Question: What is the suspected problem?
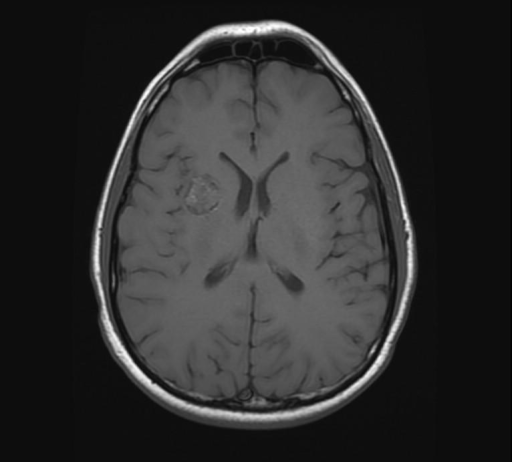
Answer: The findings suggest •  Heterogeneous signal lesion - mixed iso and hyperintense on T1WI
•  Hyperintense on T2WI - in the region of the right lenticular nucleus, anterior limb of the right internal capsule, and external capsule
•  Hypointense rim on T1WI that “blooms” on T2WI
•  No mass effect
•  Minimal enhancement seen post-gadolinium. A mixed heterogeneous signal lesion that is mixed iso and hyperintense signal on T1WI is seen in the region of the right putamen, anterior limb of the right internal capsule, and external capsule.  A surrounding hypointense rim is seen on T1WI.. The patient might have a history of 32 year-old man with the recent onset of seizures..